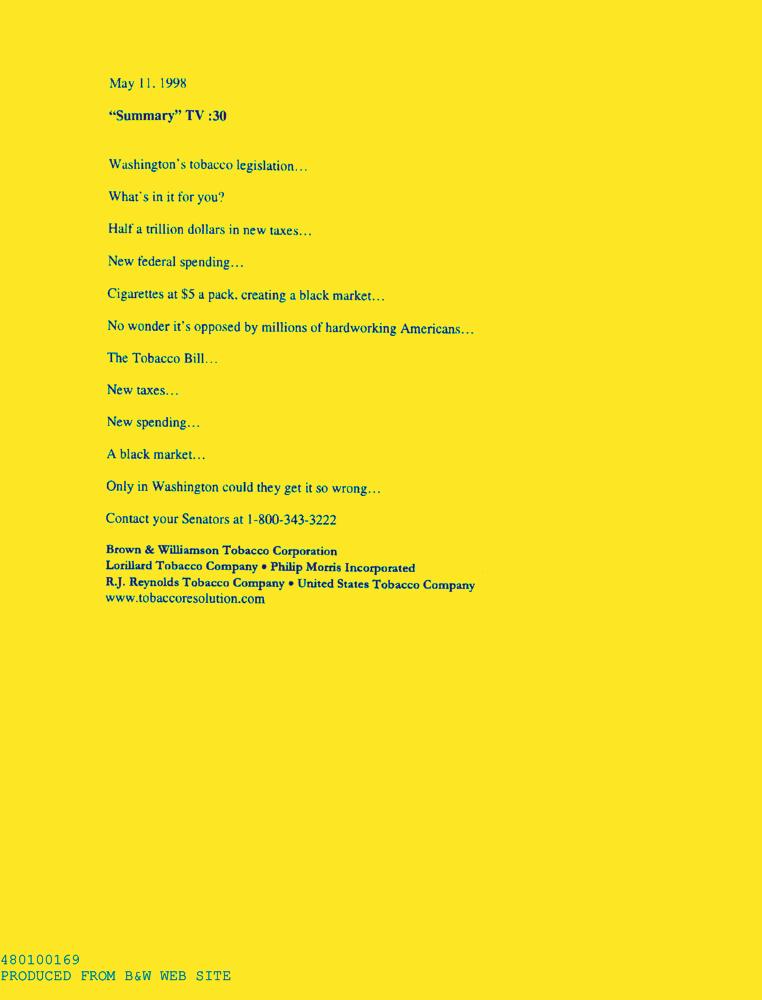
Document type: AD